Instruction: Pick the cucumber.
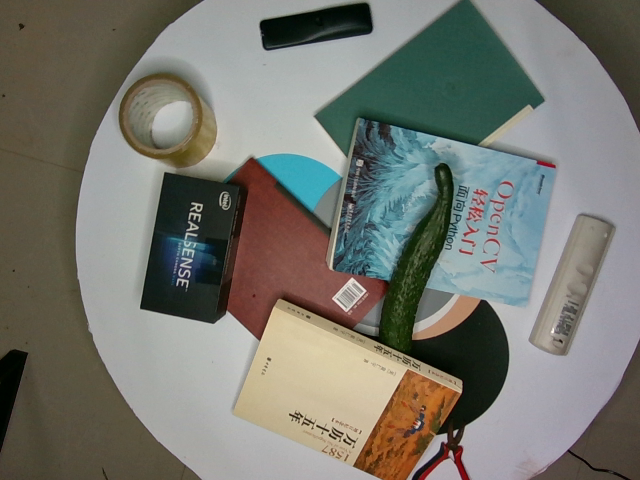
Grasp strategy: vertical